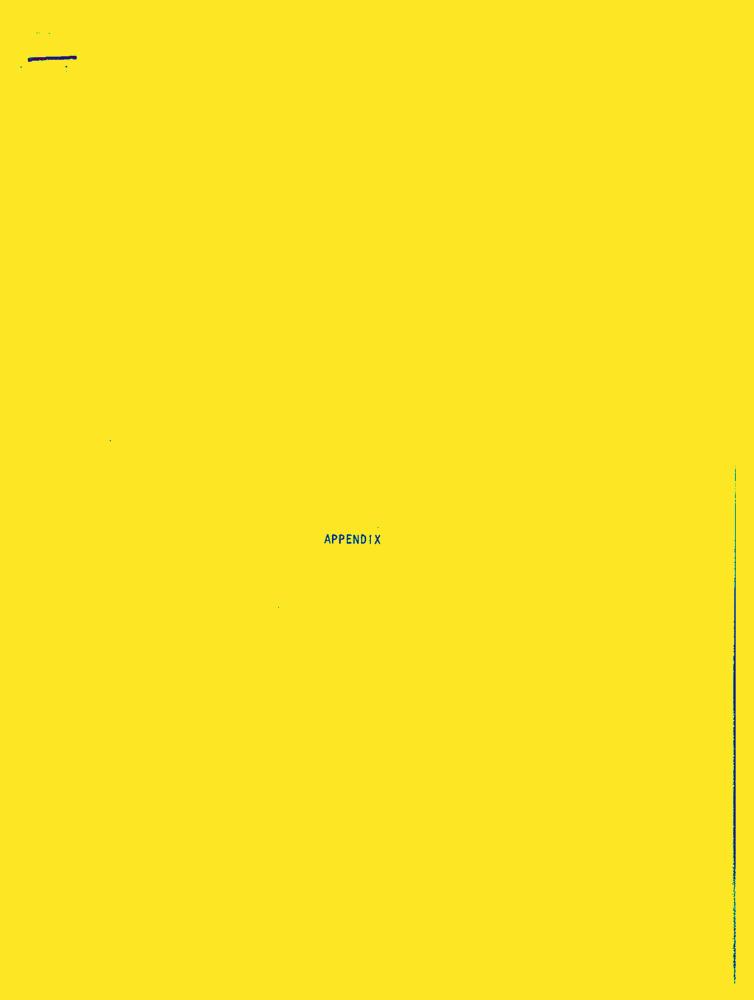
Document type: Resume-Doc